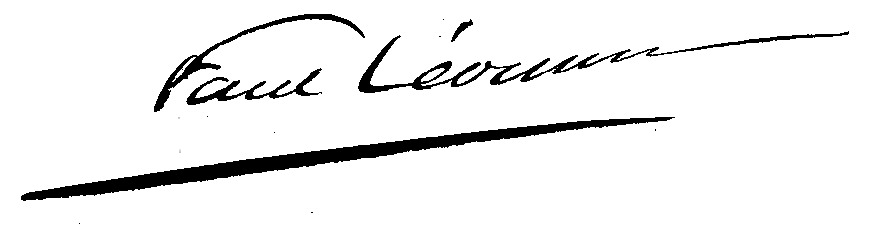
Signature of: paul léonnec